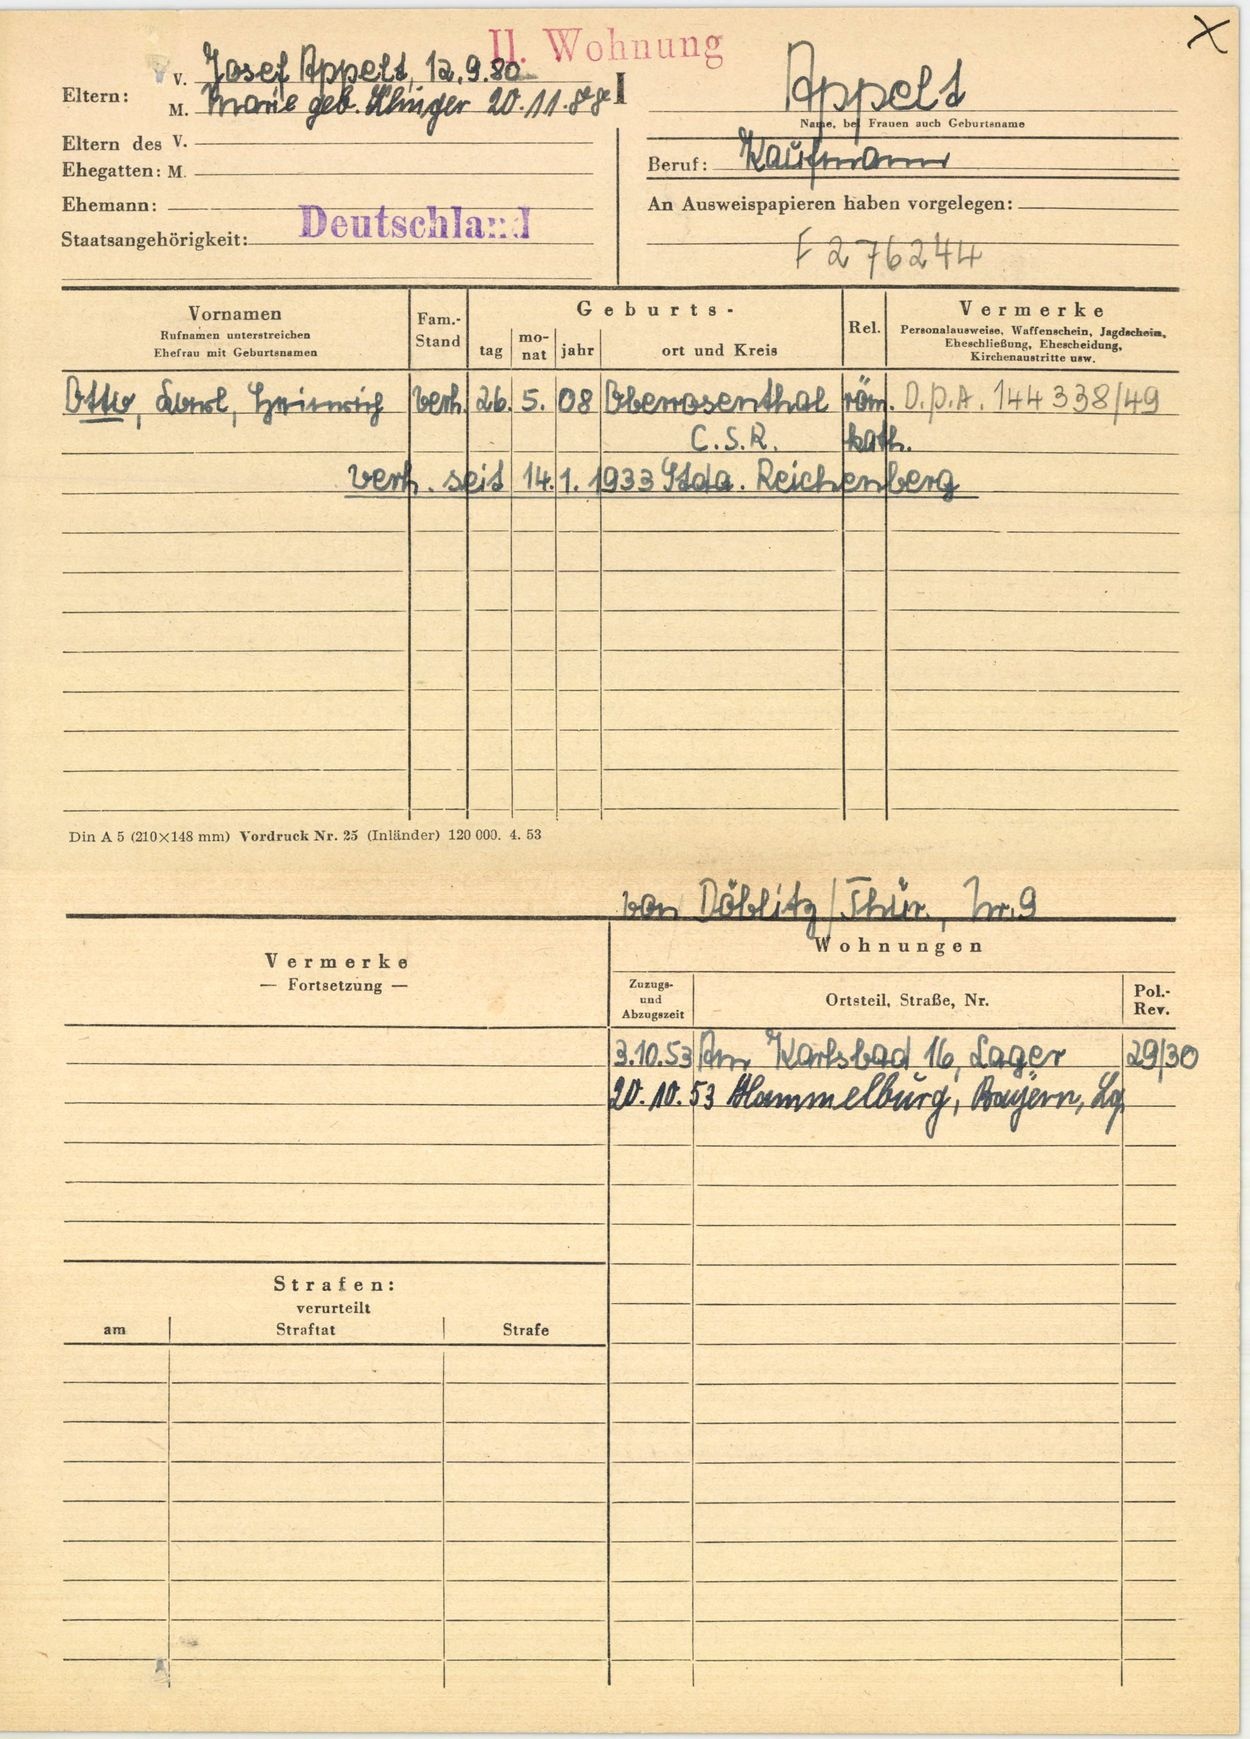
Appelt